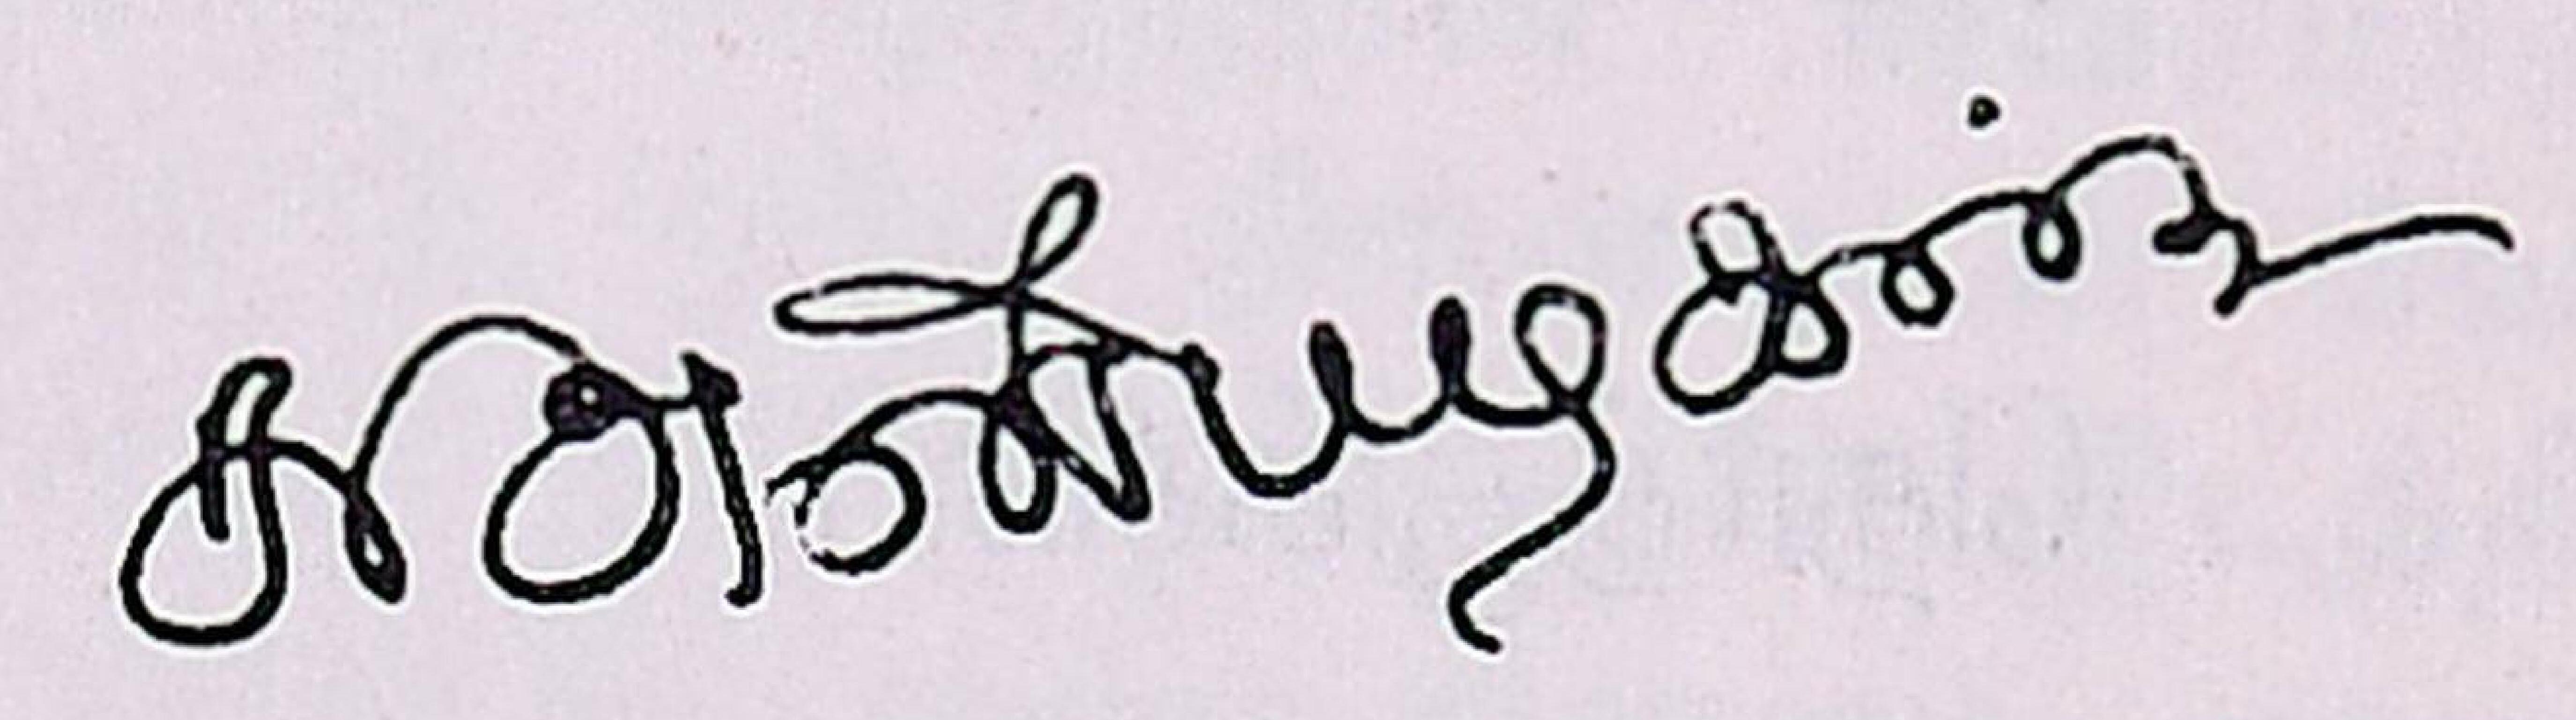
Signature of: k anbazhagan